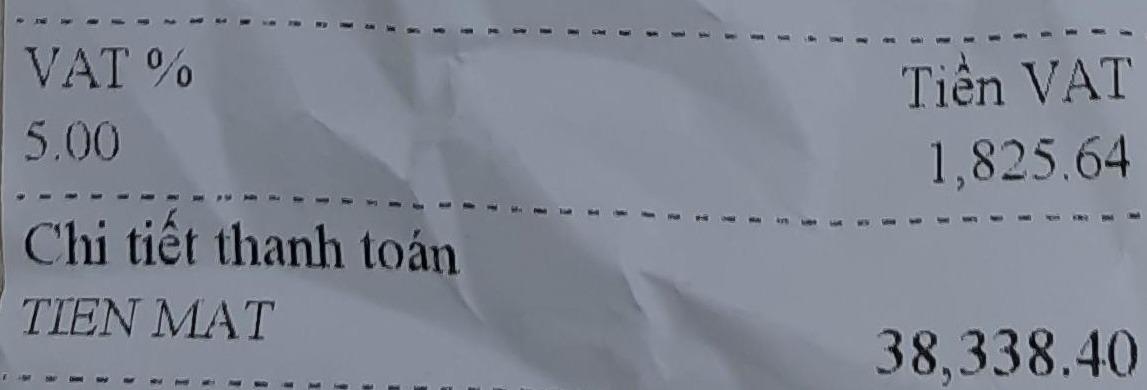
<table>
<tr>
<th>VAT %</th>
<th>Tiền VAT</th>
</tr>
<tr>
<td>5.00</td>
<td>1,825.64</td>
</tr>
</table>

Chi tiết thanh toán
TIEN MAT 38,338.40